Question: Describe the condition in detail:
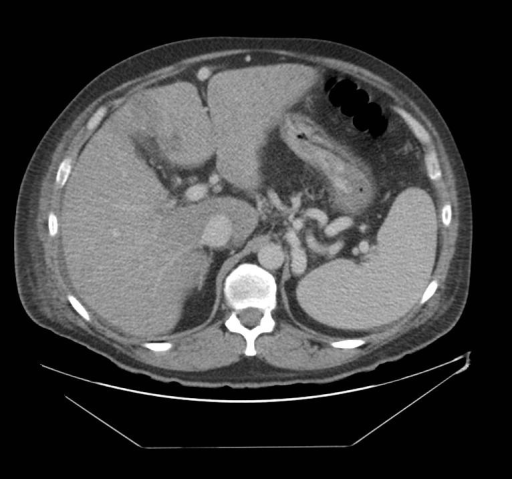
Answer: The disease is discussed as: This pt has a strong PMH and social history with regards to alcoholic liver disease.  His current episode could have been due to either an alcoholic hepatitis or cirrhosis.  Unfortunately his biopsy, lab values (increased PT, elevated alk phos), and jaundice all suggest that his alcoholic liver disease has progressed to cirrhosis.  Radiographic evaluation of a patient with cirrhosis begins with ultrasound, in which the liver may appear small and nodular.  Echogenicities on US may also reveal a fatty pattern to the liver.  A strong clinical history, lab values and US are sufficient to clinically diagnosis cirrhosis, but the gold standard for diagnosis is US.  A CT cannot diagnose cirrhosis, but can be used to evaluate for symptoms of portal hypertension, and to further investigate the presence of masses found on US as seen in this patient.  CT guided biopsy is also used to further evaluate liver masses in pt with cirrhosis.  The greatest risk for primary hepatocellular carcinoma is seen in pts with cirrhosis and viral hepatitis.

CT guided biopsy of liver revealed pt has  cirrhosis with corresponding portal hypertension.  The biopsy of the liver mass was consistent with focal fat deposit, but inconclusive, and will be re-biopsied for definitive diagnosis